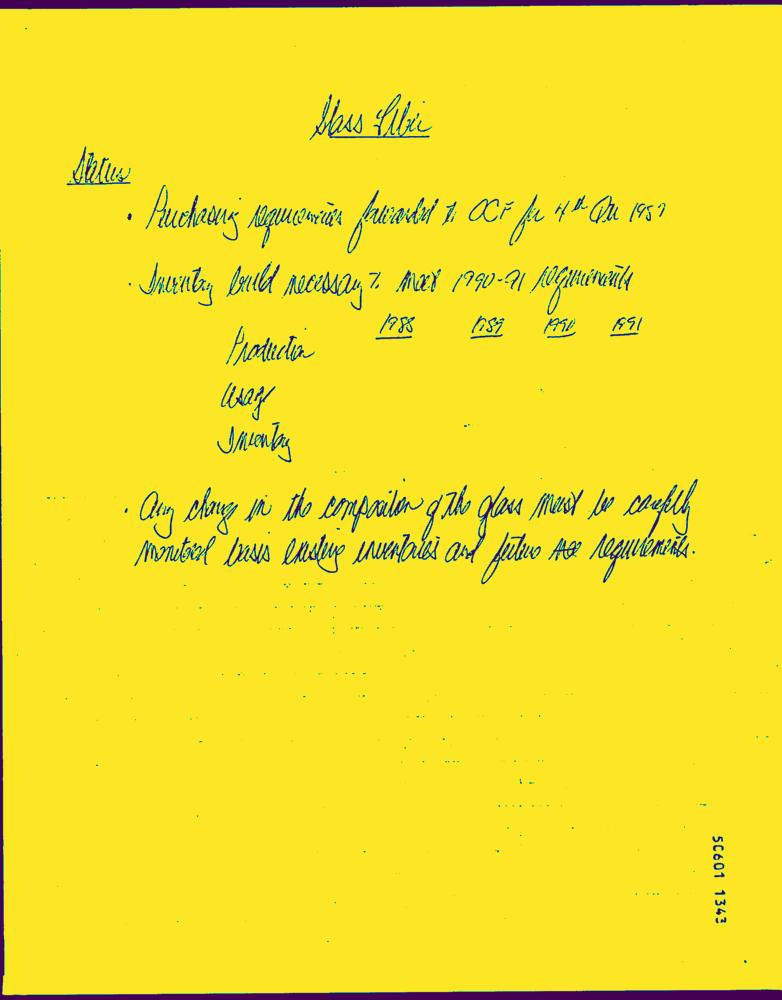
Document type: Hand-Written